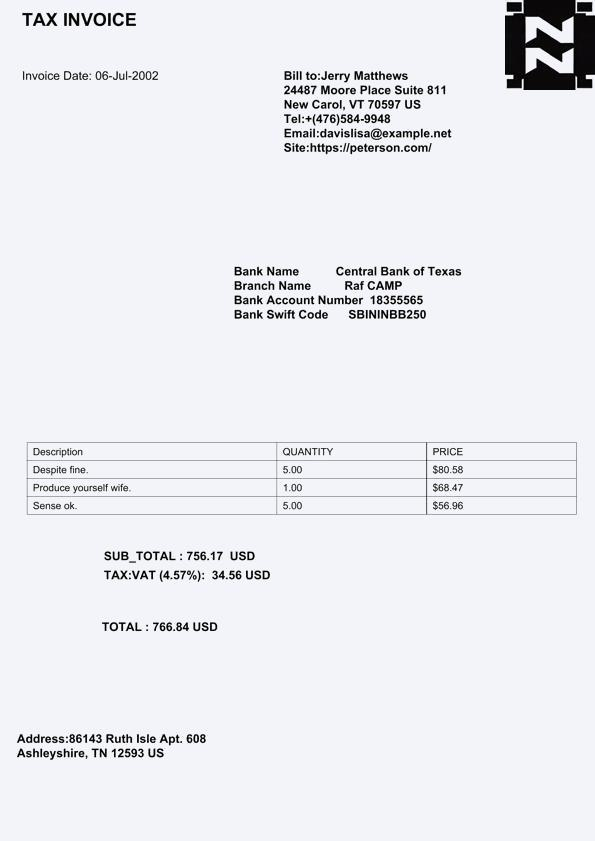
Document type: Invoice